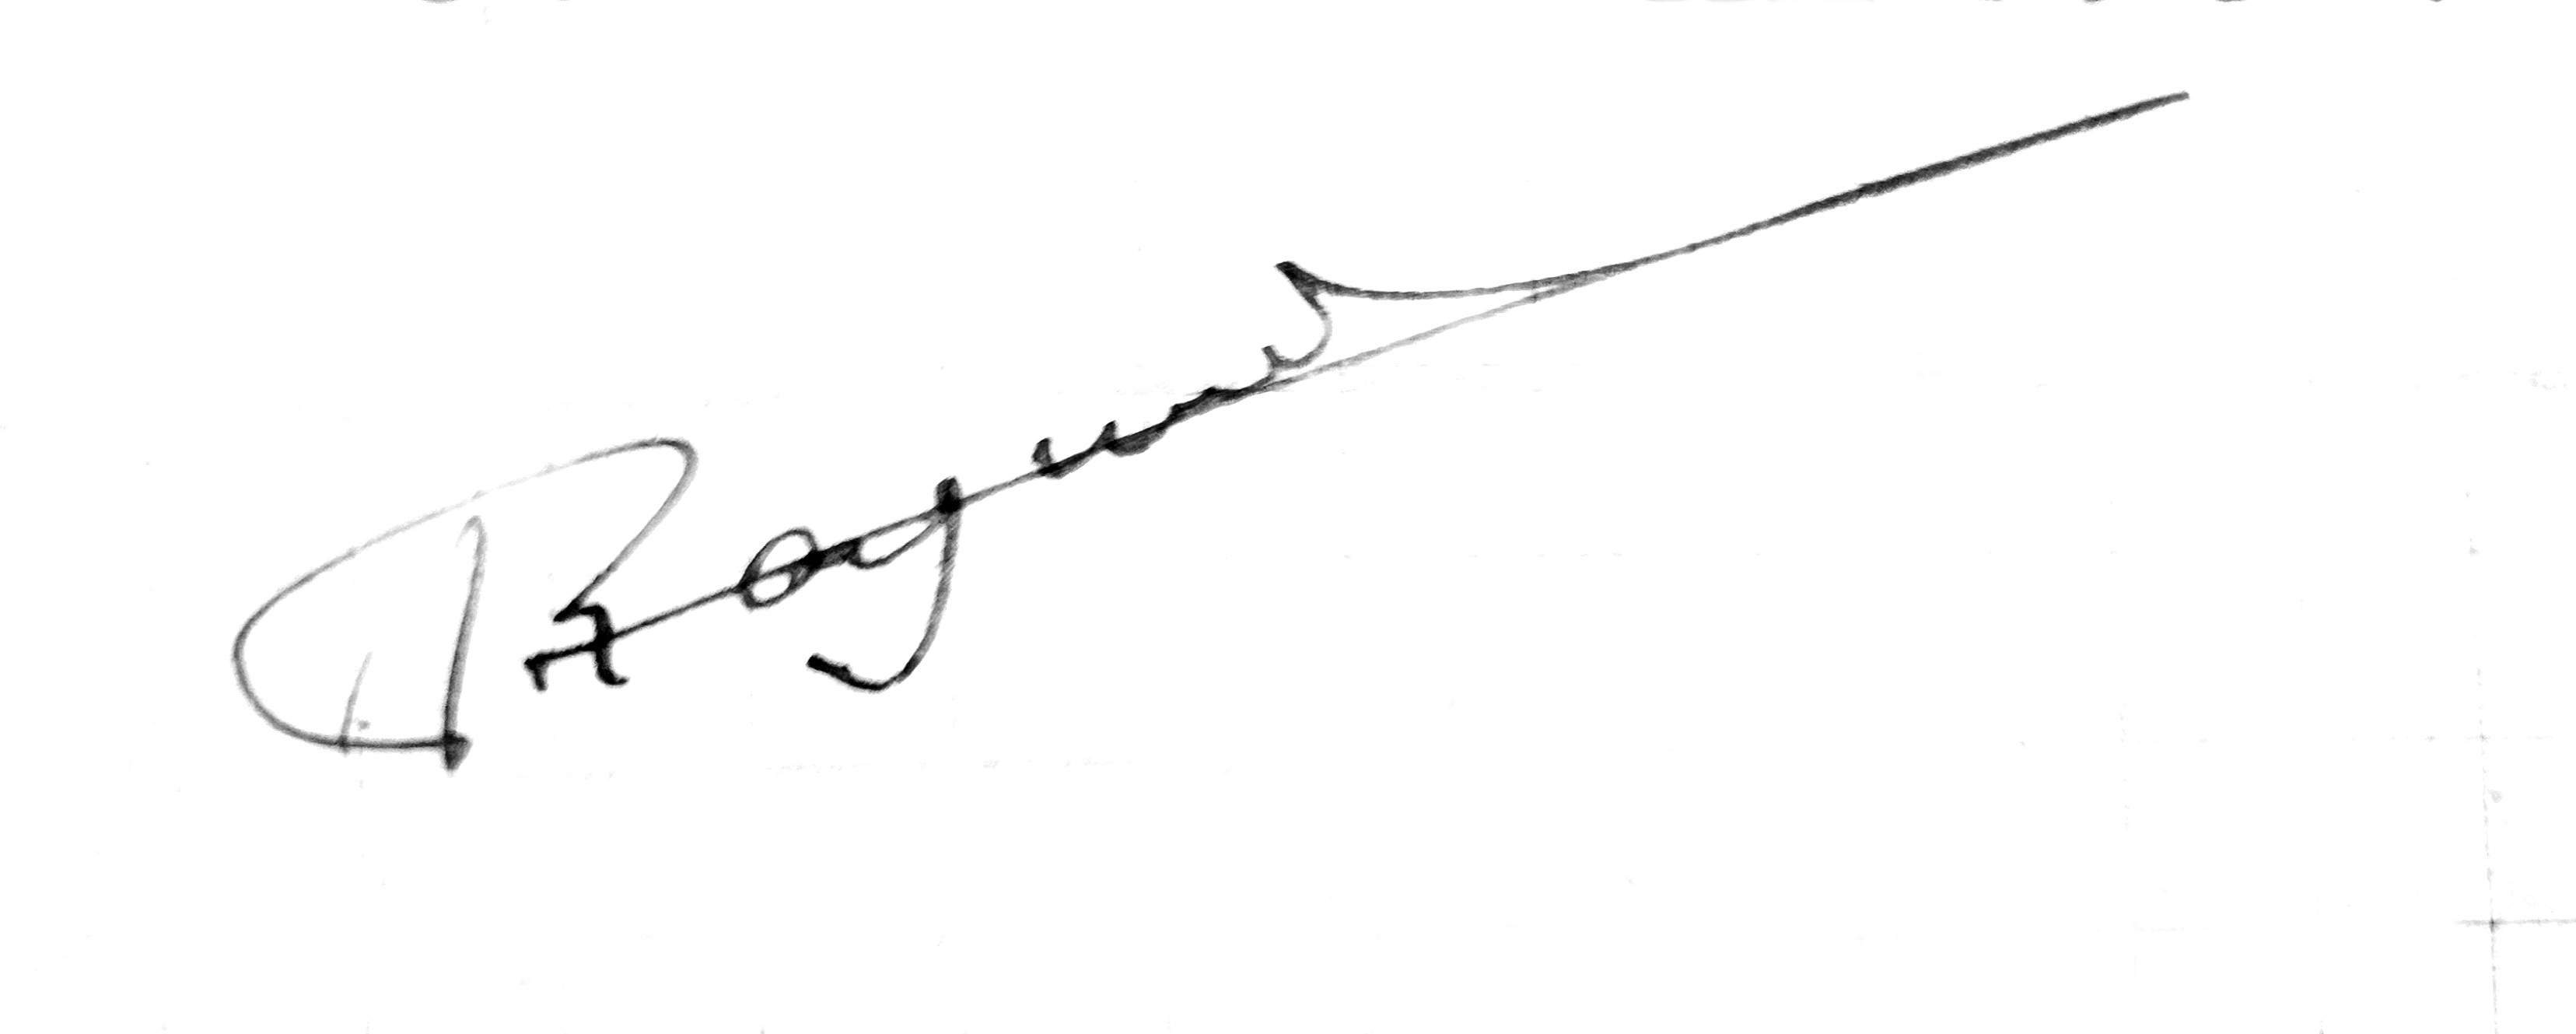
Signature of: raymond guglielmo